Question: What is the potential diagnosis?
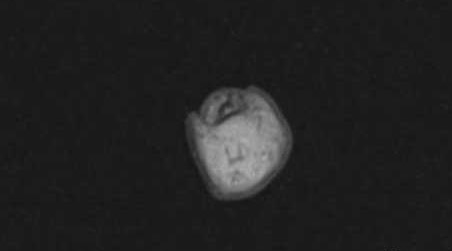
Answer: The possible diagnosis includes macrodystrophia lipomatosa, neurofibromatosis, macrodactyly.